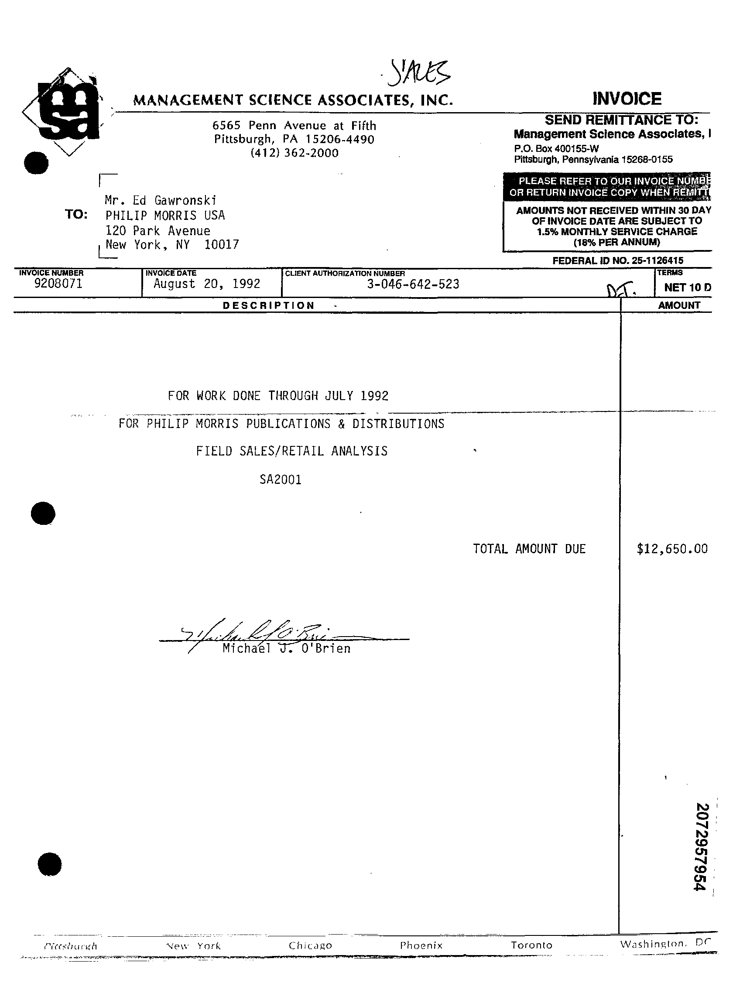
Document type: Invoice